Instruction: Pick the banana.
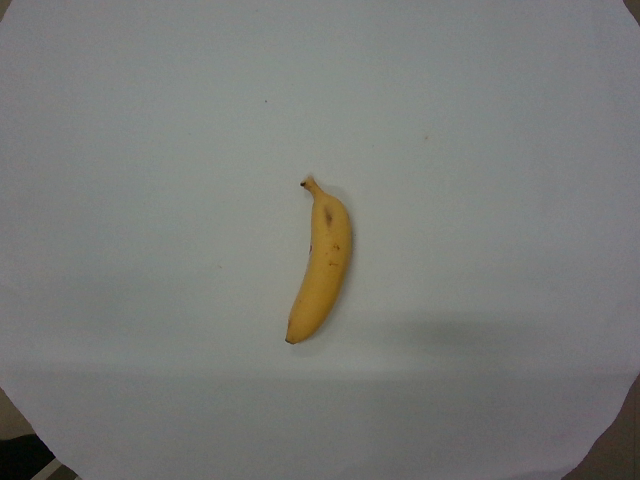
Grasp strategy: vertical